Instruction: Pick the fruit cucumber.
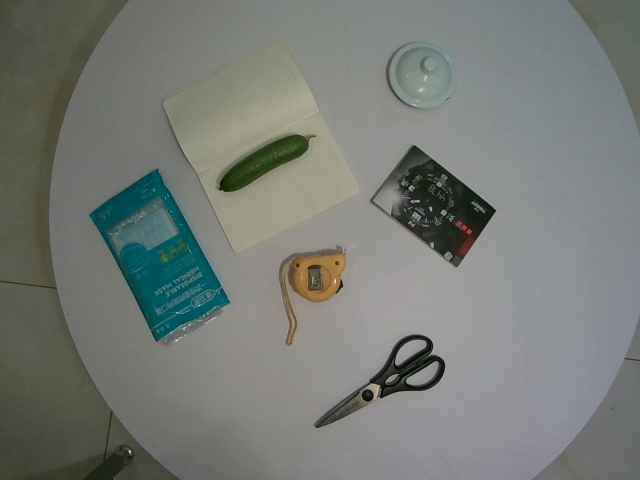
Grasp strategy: vertical